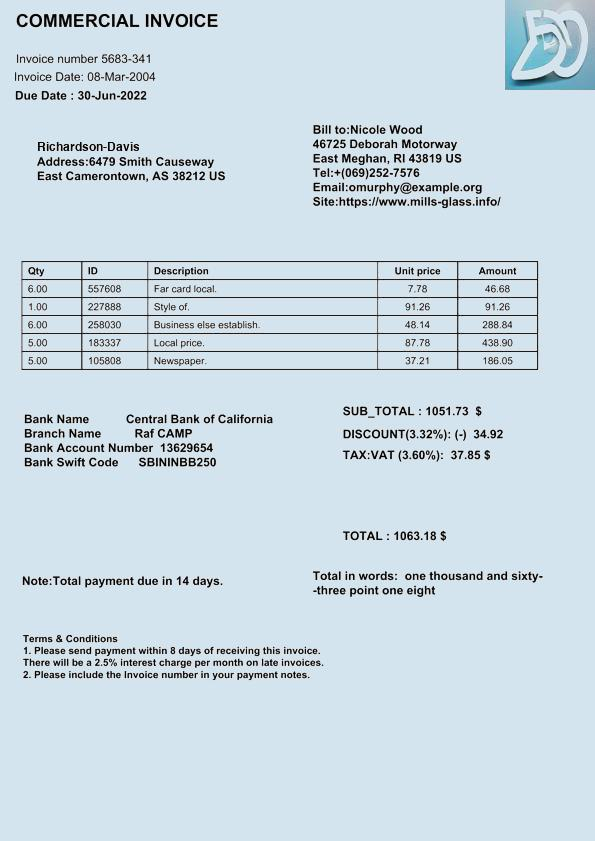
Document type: Invoice